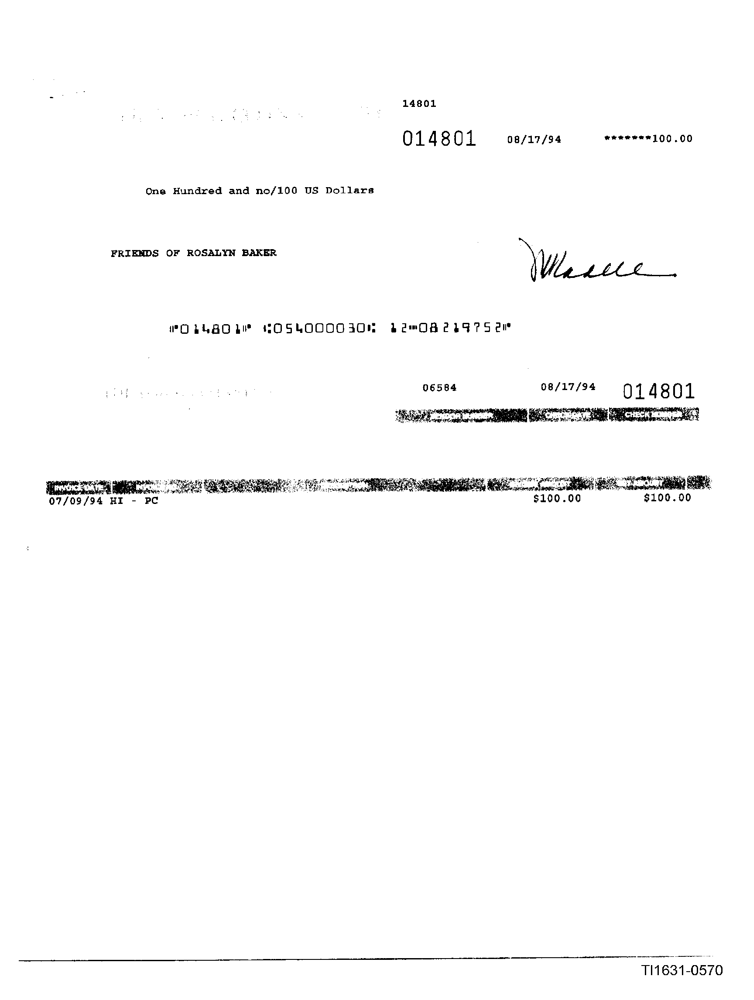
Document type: Invoice